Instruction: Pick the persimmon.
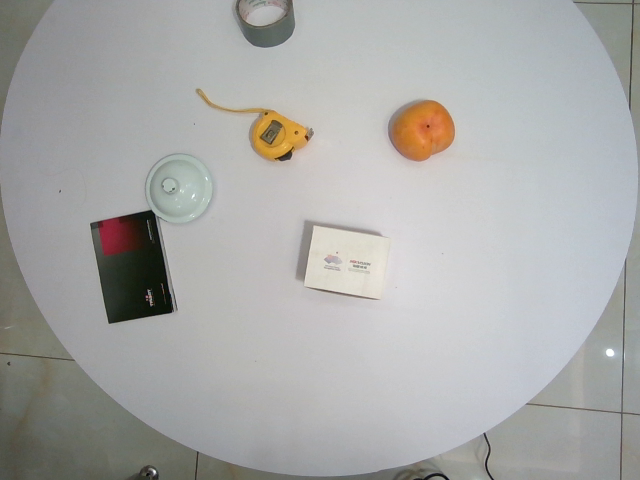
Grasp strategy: vertical